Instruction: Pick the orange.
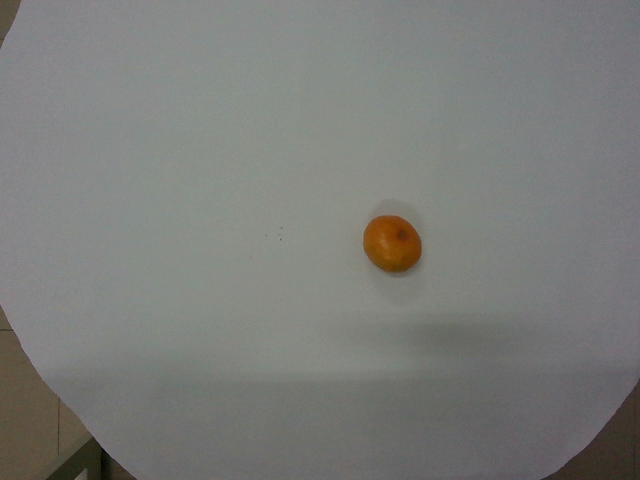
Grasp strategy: vertical